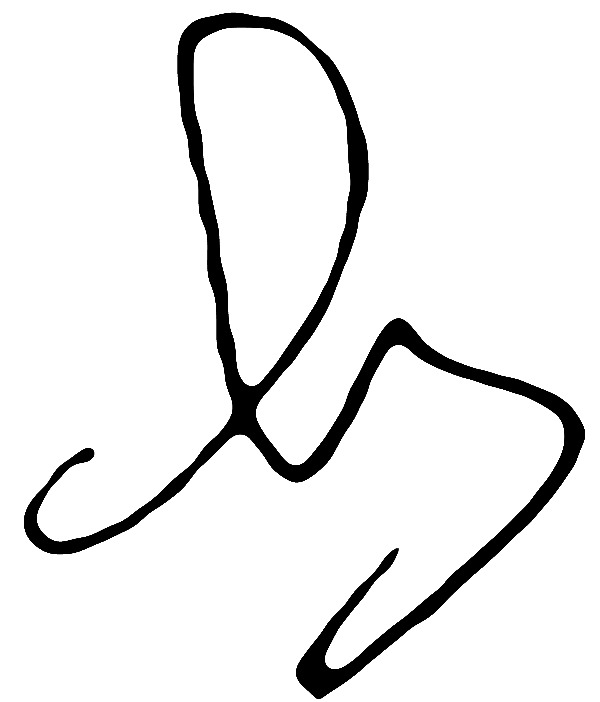
Signature of: wolf messing